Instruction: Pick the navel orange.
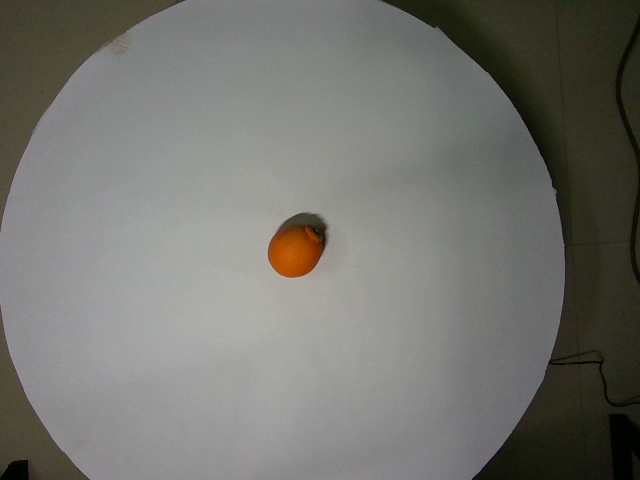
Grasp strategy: vertical